Question: What is the name of the tenant mentioned in the document?
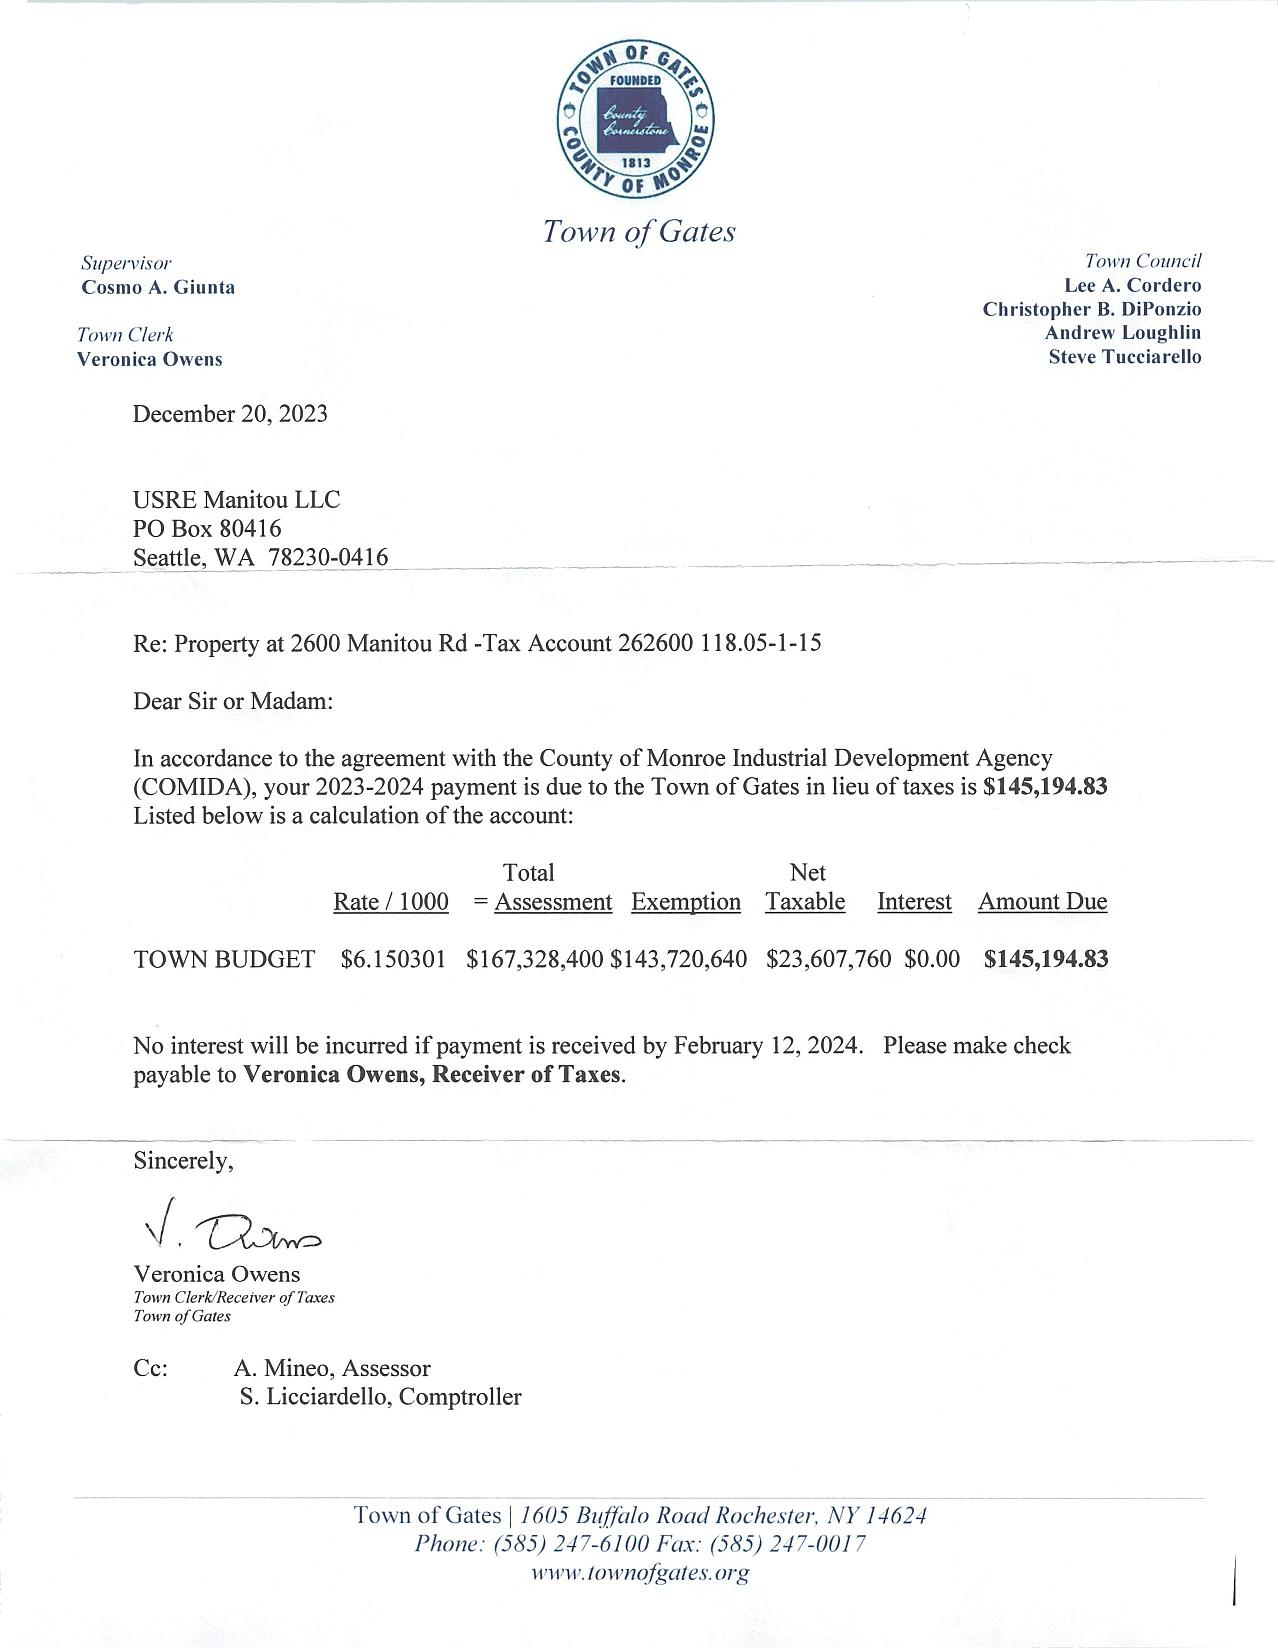
Answer: "USRE Manitou LLC"